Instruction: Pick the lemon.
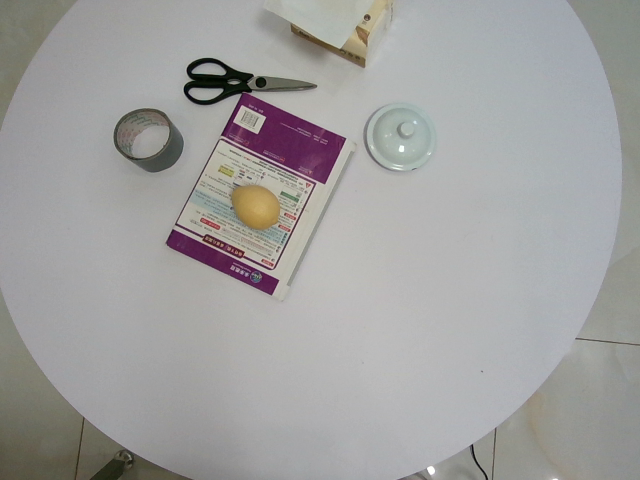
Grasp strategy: vertical